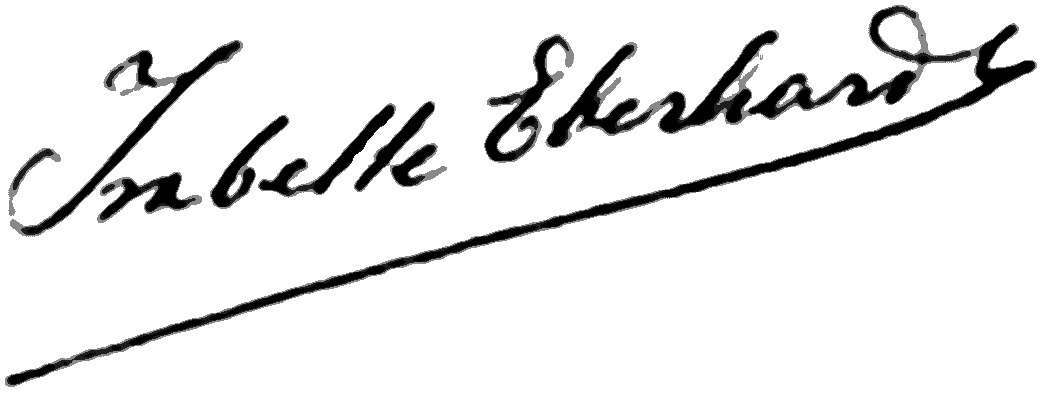
Signature of: isabelle eberhardt